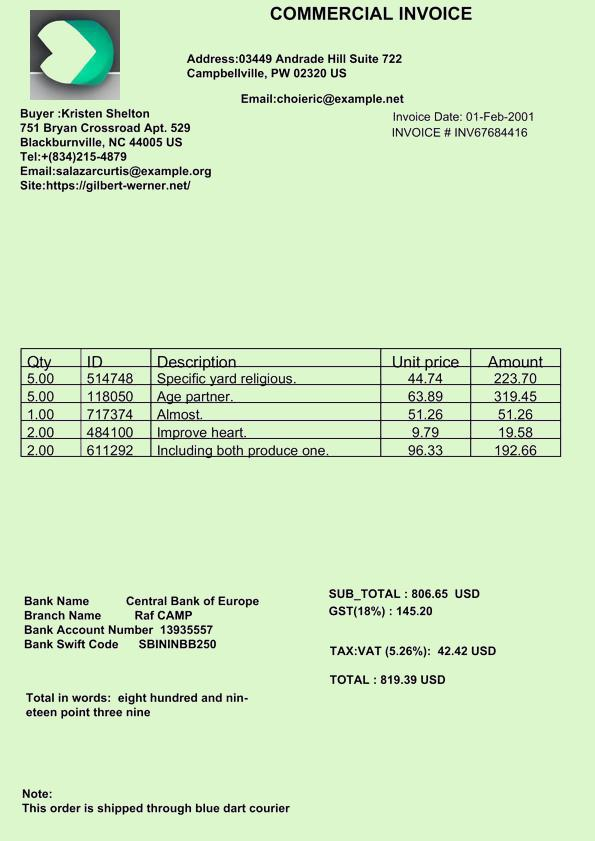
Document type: Invoice